Question: What is the potential diagnosis?
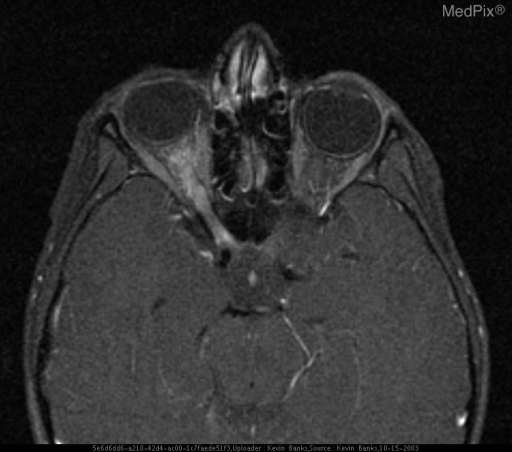
Answer: The possible diagnosis includes Optic nerve glioma
Meningioma
Graves disease
Sarcoidosis.